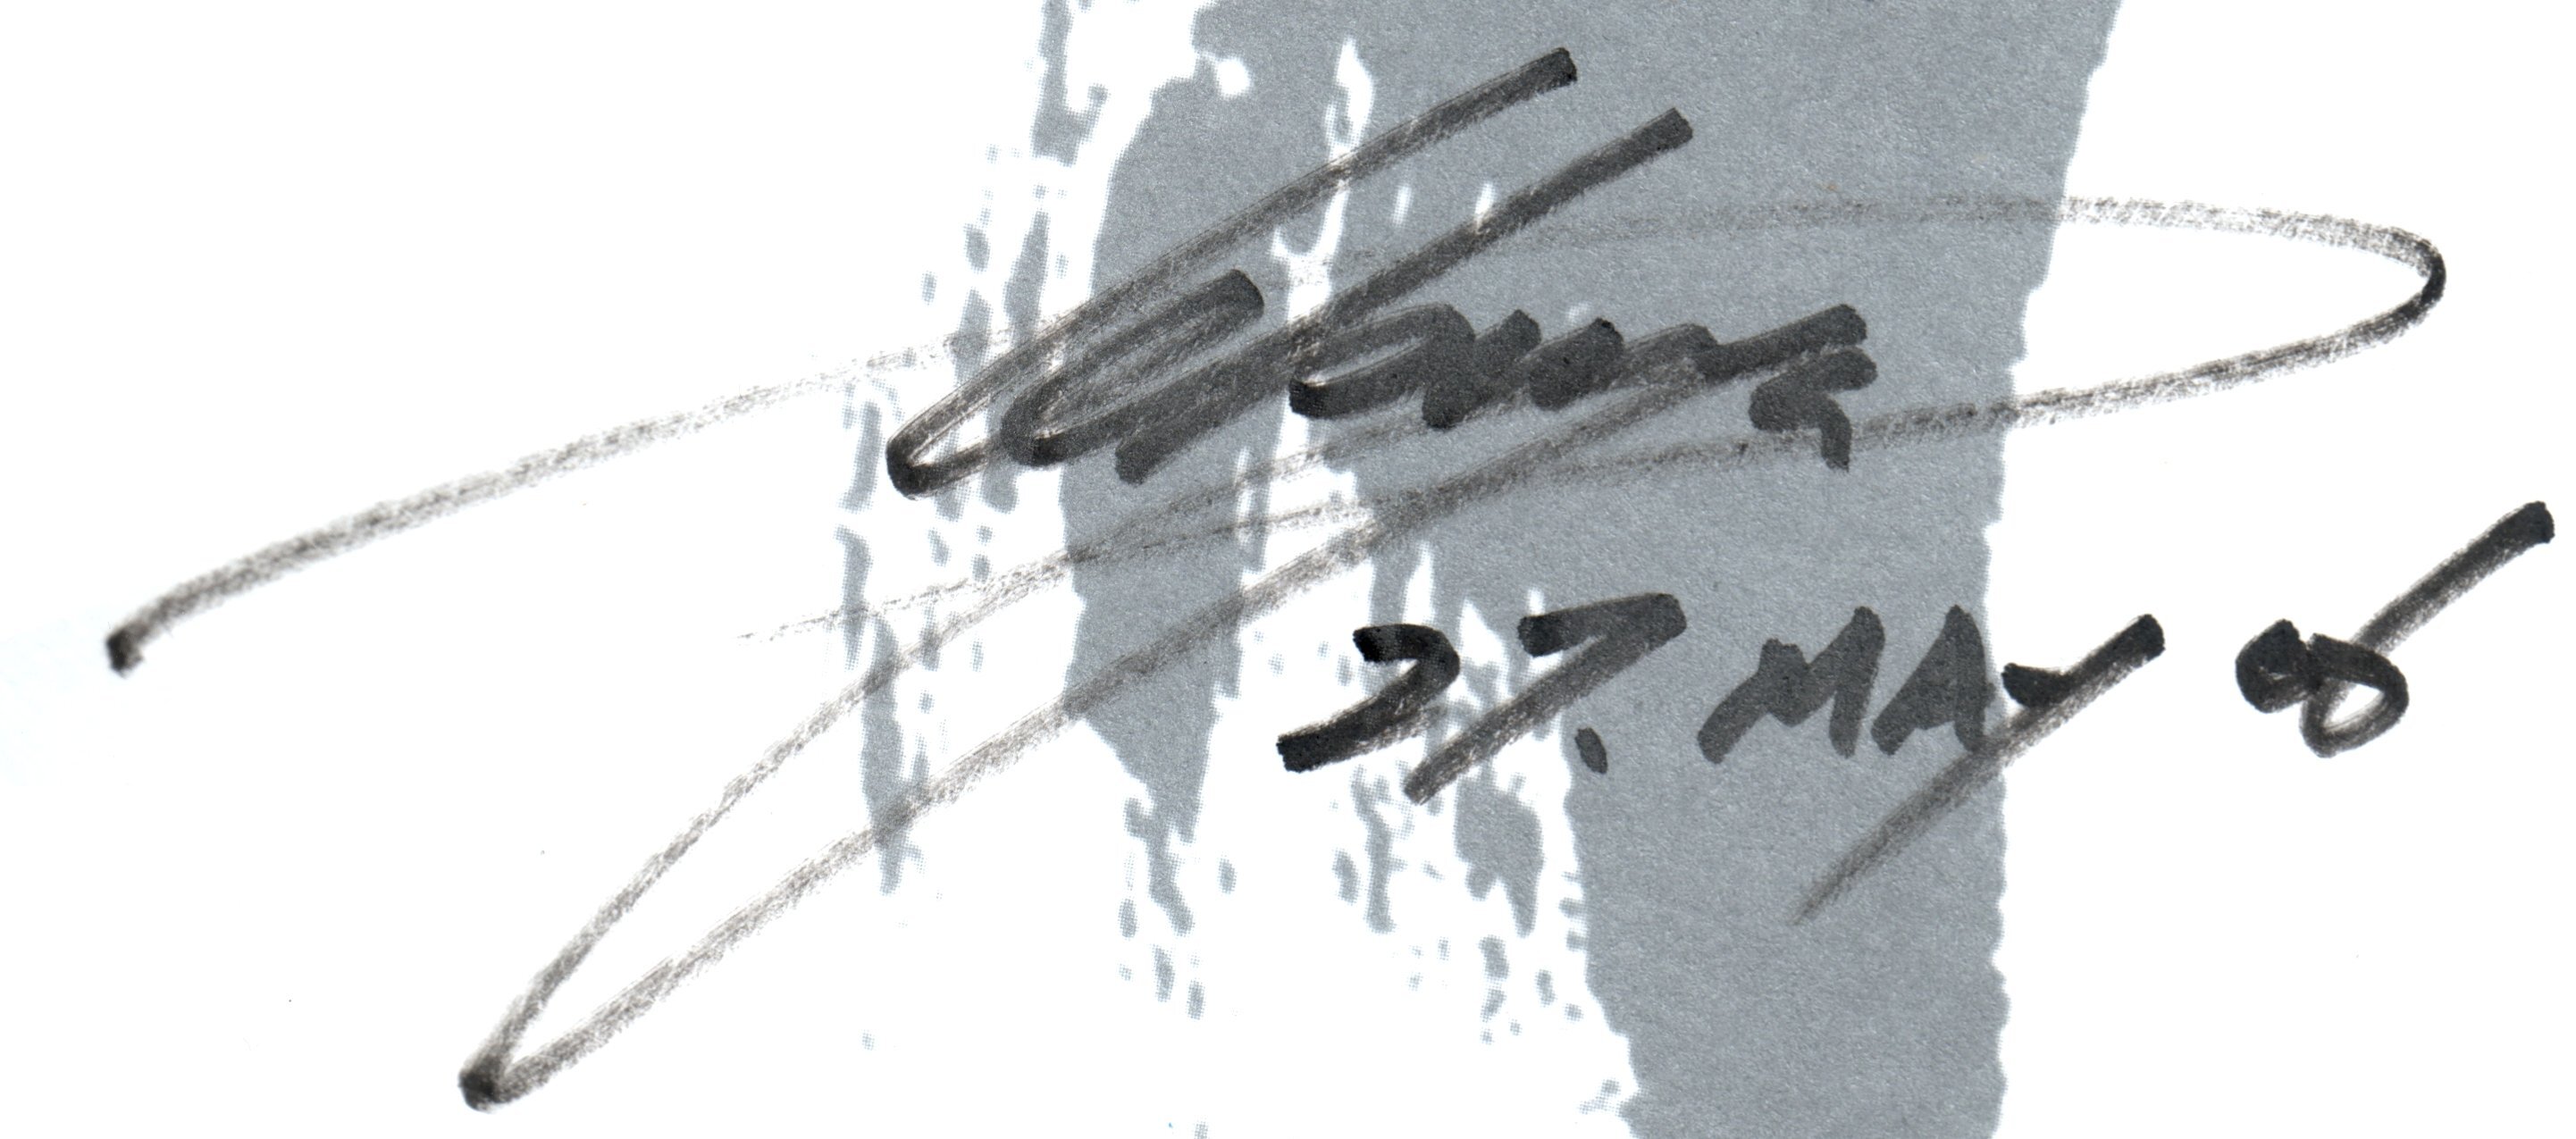
Signature of: tetsuya wakuda